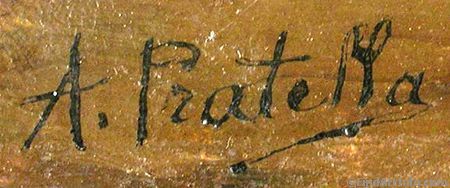
Signature of: attilio pratella